Question: What could the diagnosis suggest?
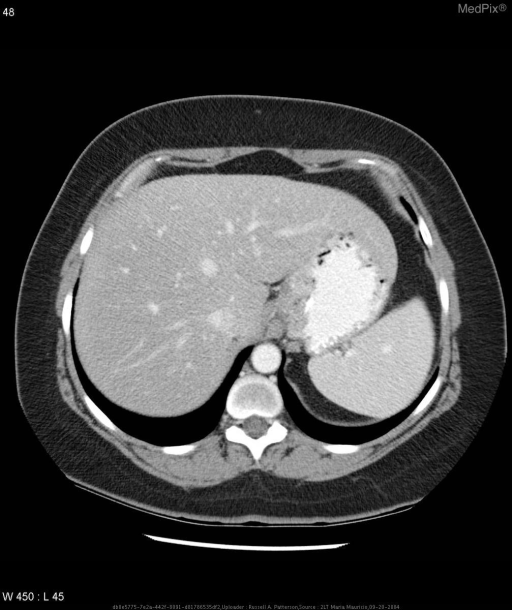
Answer: The possible diagnosis includes Malignancy, leiomyoma or benign tumor, Irritation, Inflammation.